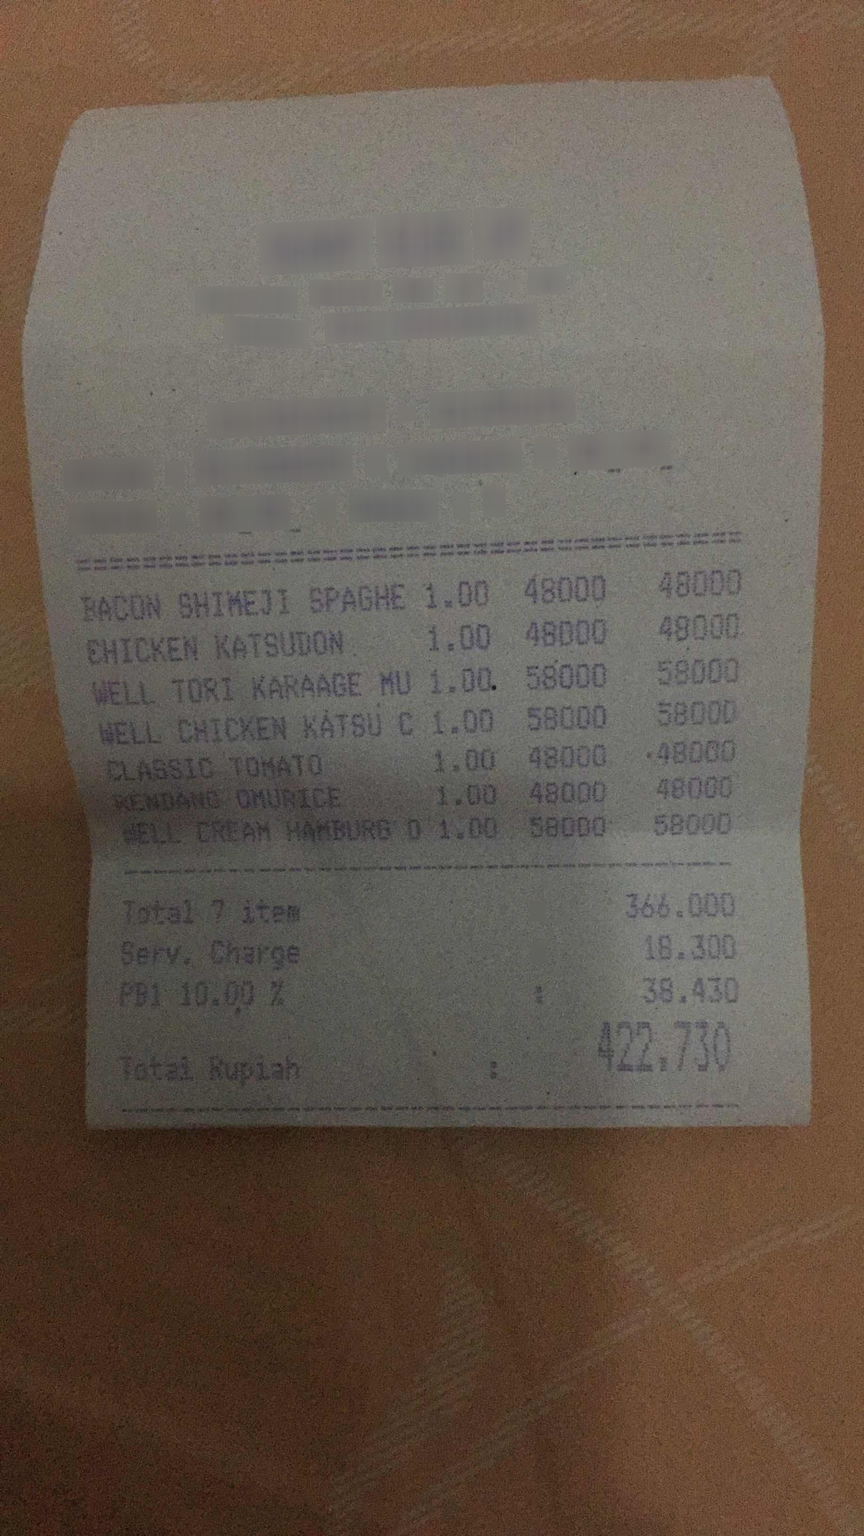
Extraction:
receipt: line_items: name: BACON SHIMEJI SPAGHE
price: 48000
qty: 1.00
name: CHICKEN KATSUDON
price: 48000
qty: 1.00
name: WELL TORI KARAAGE MU
price: 58000
qty: 1.00.
name: WELL CHICKEN KATSU C
price: 58000
qty: 1.00
name: CLASSIC TOMATO
price: .48000
qty: 1.00
name: RENDANG OMURICE
price: 48000
qty: 1.00
name: #F11 CREAM HAMBURG 0
price: 58000
qty: 1.00
subtotal: 366.000
tax: 38.430
service: 18.300
total: 422,730